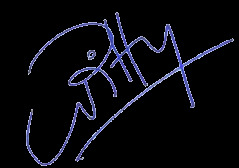
Signature of: pitty